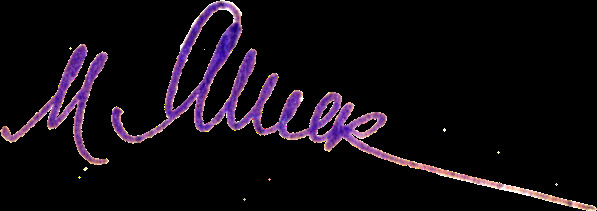
Signature of: q12174207